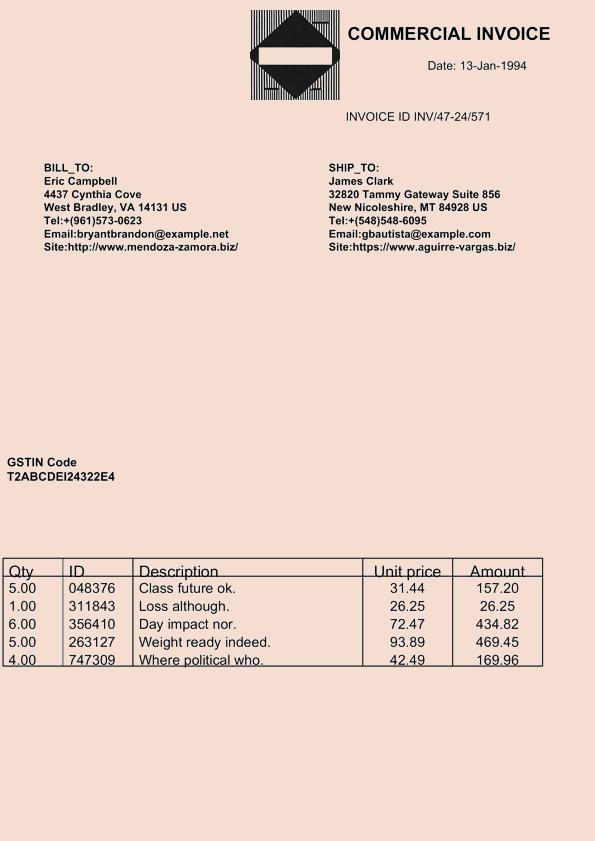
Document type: Invoice